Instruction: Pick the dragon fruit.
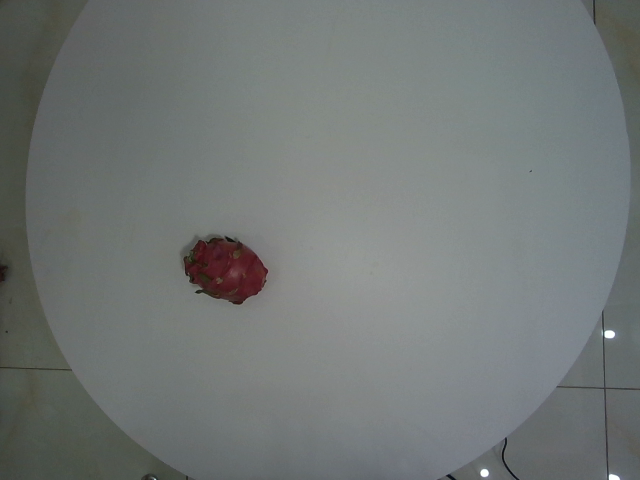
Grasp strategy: vertical